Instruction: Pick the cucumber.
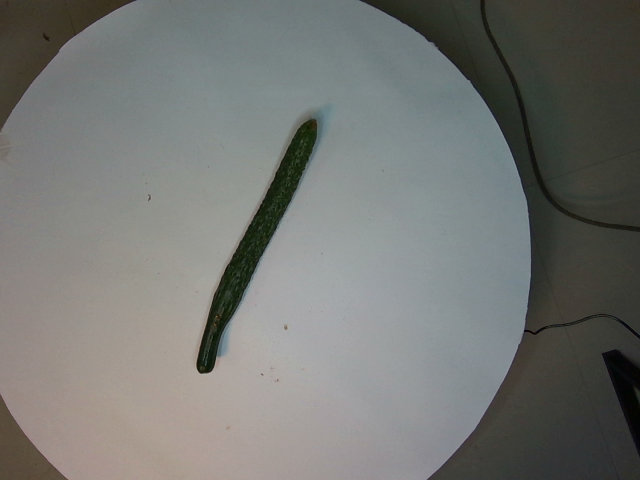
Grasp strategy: vertical